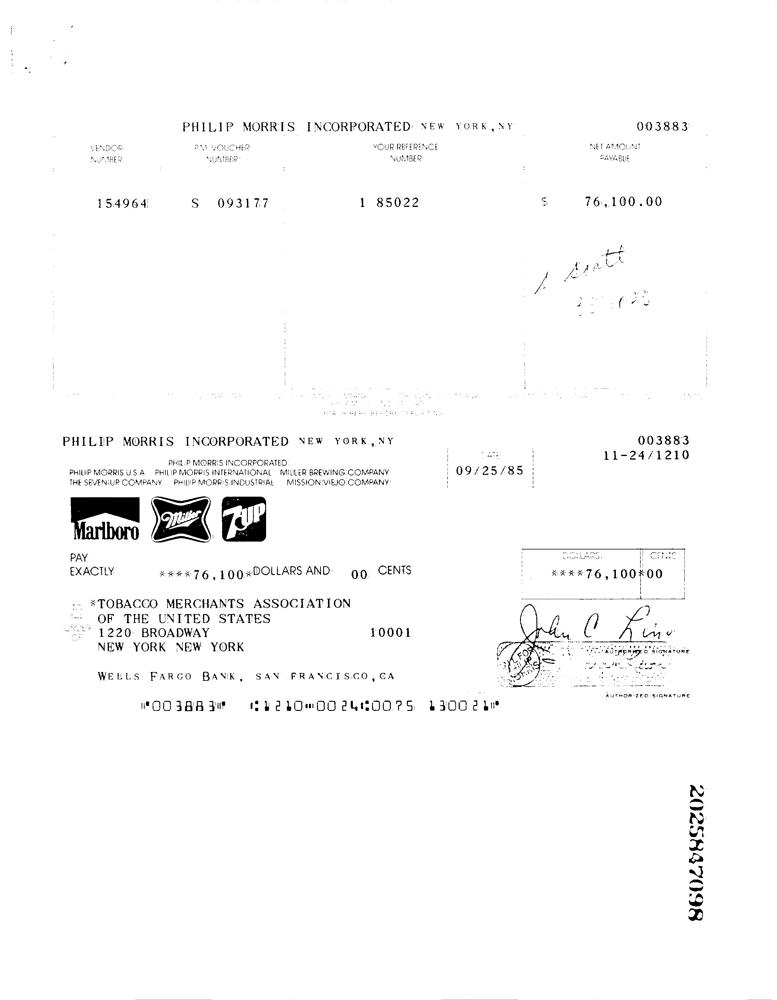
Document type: Invoice